Question: What might the diagnosis be?
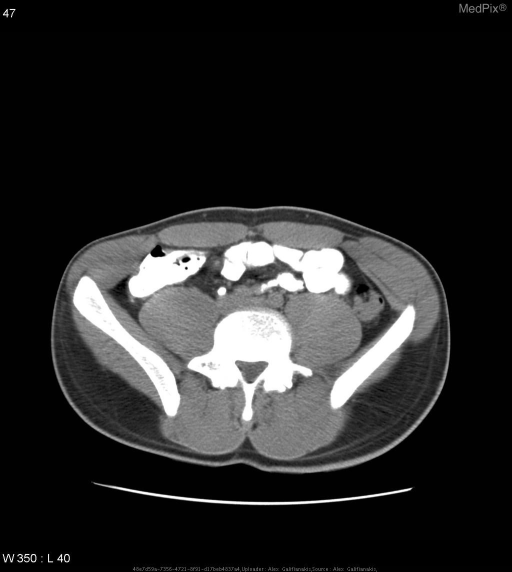
Answer: The possible diagnosis includes Thickened small bowel  folds are nonspecific and can be seen in a wide variety of condtions, including : Inflammatory bowel dieseae, other inflammatory conditions, ischemia, hemorrhage,infection (TB, celiac). neoplasm (lymphoma, carcniod, adenocarcinoma) and amyloidosis.
Decreased Small Bowel transit time is possible in: Inflammatory bowel dieseae, Hypothyroidism, Diabetes, Scleroderma, Opiate use or Celiac disease..